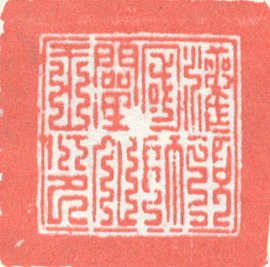
Signature of: gongma drakpa gyaltsen